Retrieve the amount in words, amount in figures, name of the payee, date on the cheque, and the bank name from the image.
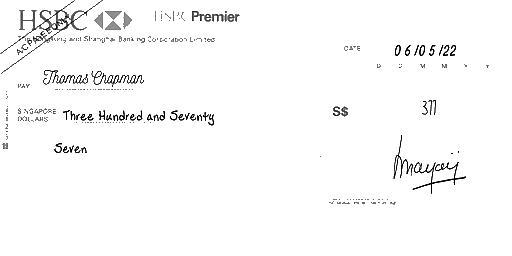
amt_in_words: Three Hundred and Seventy Seven
amt_in_figures: 377
payee_name: Thomas Chapman
bank_name: HSBC
cheque_date: 06/05/22